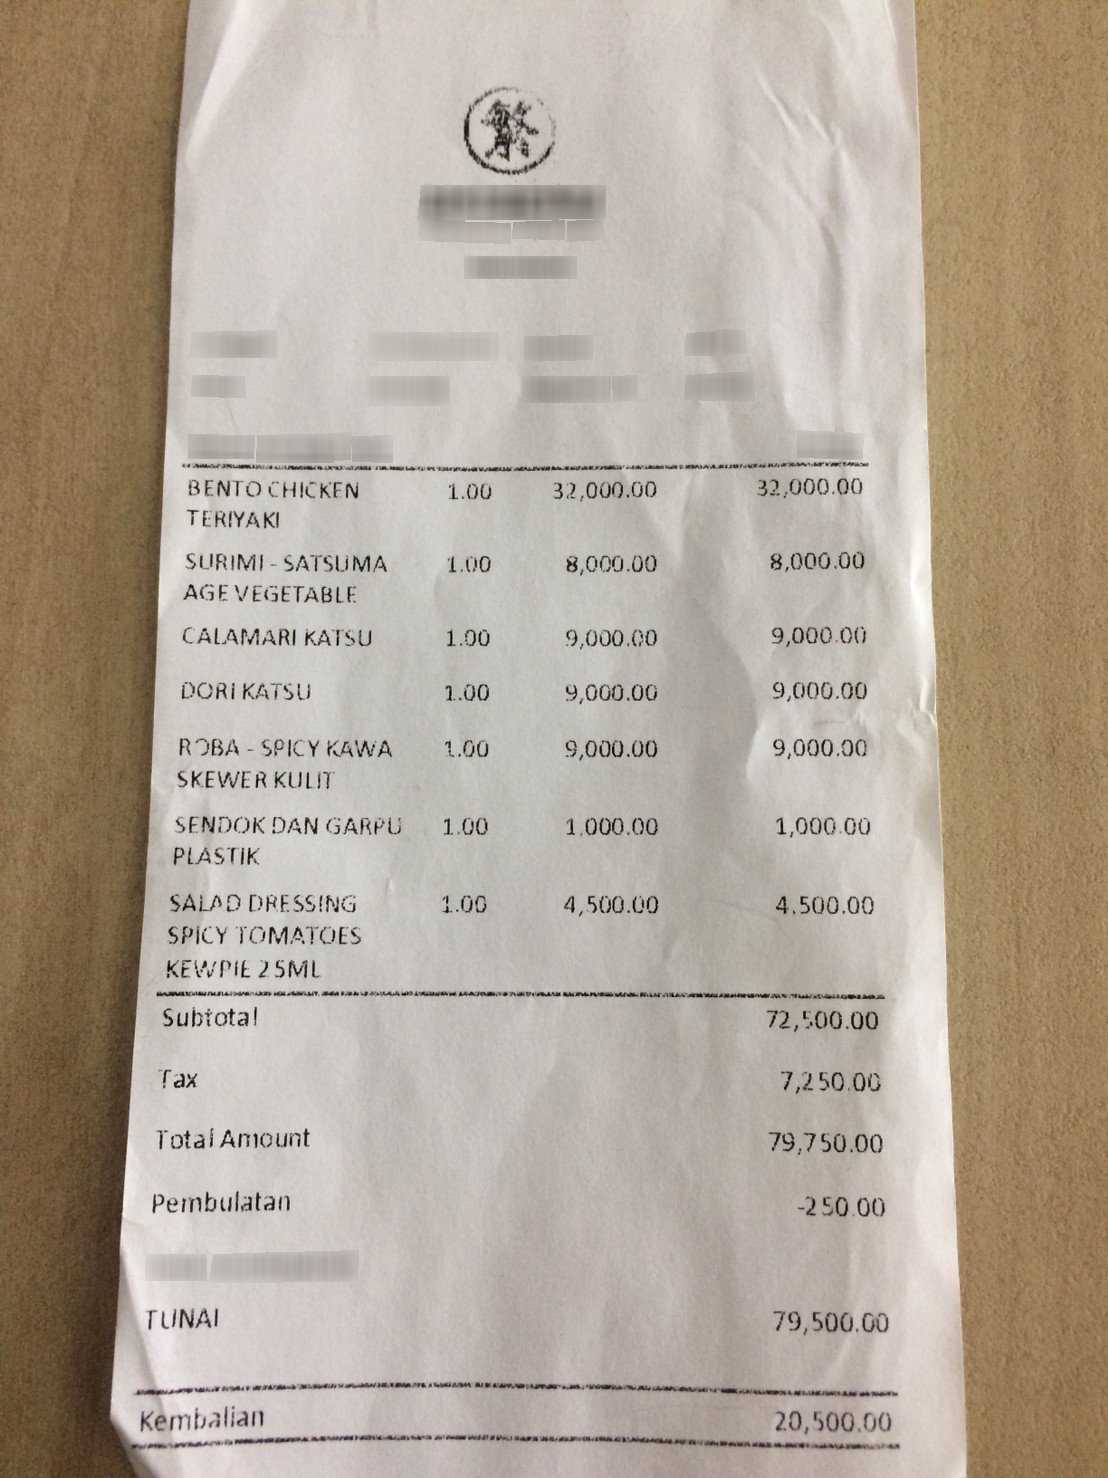
Number of items: 7
Subtotal: 72,500.00
Tax: 7,250.00
Total: 79,750.00
OCR text regions:
text: BENTO
text: CHICKEN
text: TERIYAKI
text: 1.00
text: 32,000.00
text: 32,000.00
text: SURIMI
text: -
text: SATSUMA
text: AGE
text: VEGETABLE
text: 1.00
text: 8,000.00
text: 8,000.00
text: CALAMARI
text: KATSU
text: 1.00
text: 9,000.00
text: 9,000.00
text: DORI
text: KATSU
text: 1.00
text: 9,000.00
text: 9,000.00
text: ROBA
text: -
text: SPICY
text: KAWA
text: SKEWER
text: KULIT
text: 1.00
text: 9,000.00
text: 9,000.00
text: SENDOK
text: DAN
text: GARPU
text: PLASTIK
text: 1.00
text: 1,000.00
text: 1,000.00
text: SALAD
text: DRESSING
text: SPICY
text: TOMATOES
text: KEWPIE
text: 25ML
text: 1.00
text: 4,500.00
text: 4,500.00
text: Subtotal
text: 72,500.00
text: Tax
text: 7,250.00
text: Total
text: Amount
text: 79,750.00
text: Pembulatan
text: -250.00
text: TUNAI
text: 79,500
text: Kembalian
text: 20,500.00